Question: What might the diagnosis be?
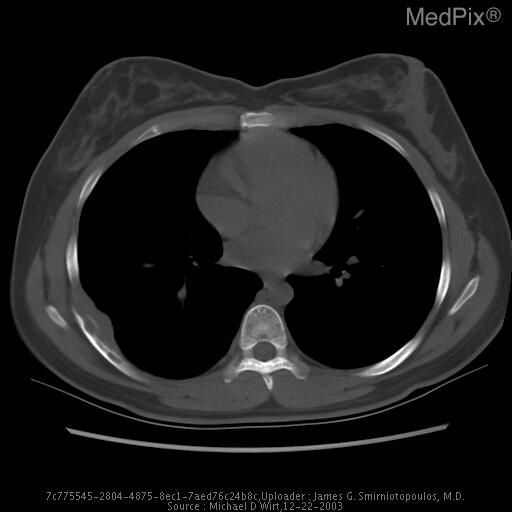
Answer: The possible diagnosis includes Healing fracture
Lymphoma/leukemia
Plasmacytoma
Aneurismal bone cyst
Ewing sarcoma
Hemangioma
Infection/osteomyelitis/abscess
Chondorblastoma.